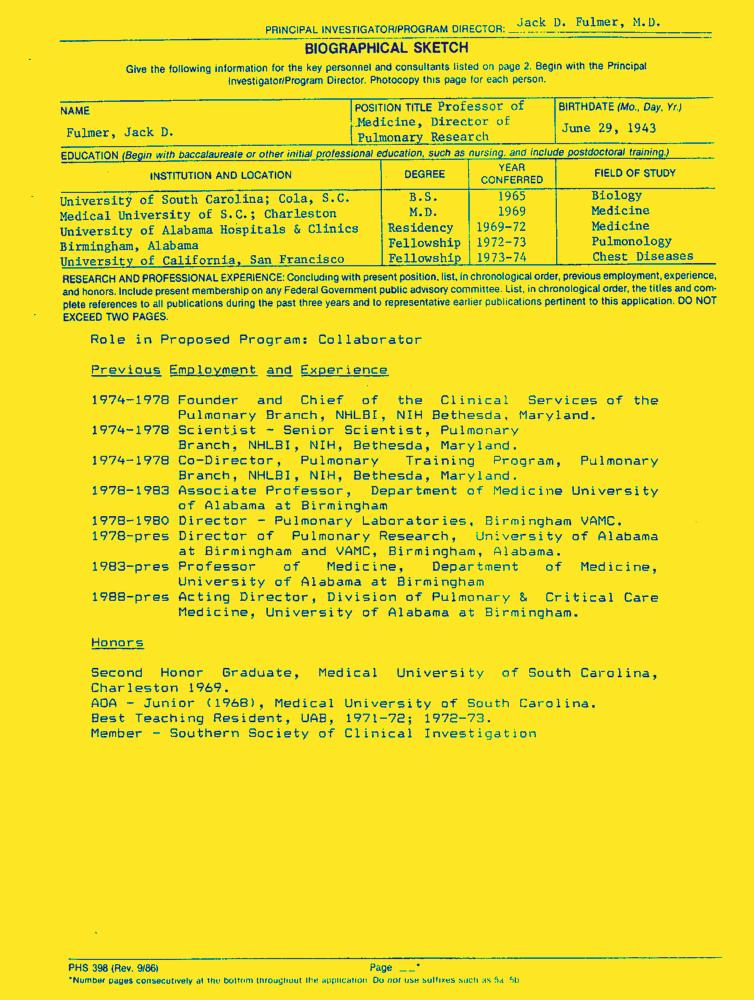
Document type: Resume-Doc